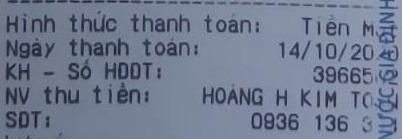
Hình thức thanh toán: Tiền M
Ngày thanh toán: 14/10/20
KH - Số HDDT: 39665
NV thu tiền: HOÀNG H KIM TO
SDT: 0936 136 3